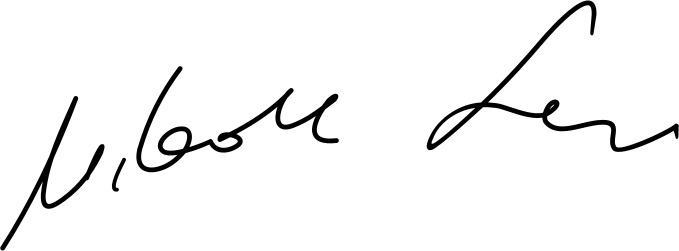
Signature of: nikollë lesi